Question: Explain the disease:
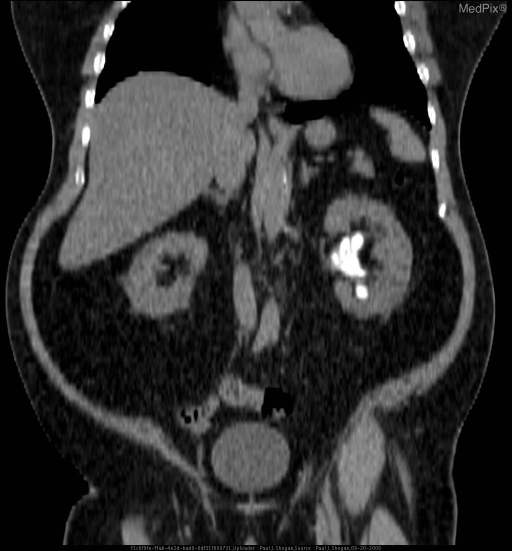
Answer: The disease is discussed as: “Staghorn calculi” is like a cast of the renal collecting system, and resembles the antlers of a stag.

Composition:  Struvite >> cystine or uric acid.

Usually associated with recurrent urinary tract infections from bacterial pathogens that produce alkaline urine (thus, F>M cases).

Staghorn can be disrupted if infection complicates obstruction related to the stone. Renal enlargement from pyonephrosis or xanthogranulomatous pyelonephritis may produce a fragmented staghorn.

Classic excretory urographic triad of xanthogranulomatous pyelonephritis:
1.	Obstructing stone
2.	Renal enlargement
3.	Nonexcretion of contrast material from the involved kidney